Question: What is the assessed value of the property as noted in the document?
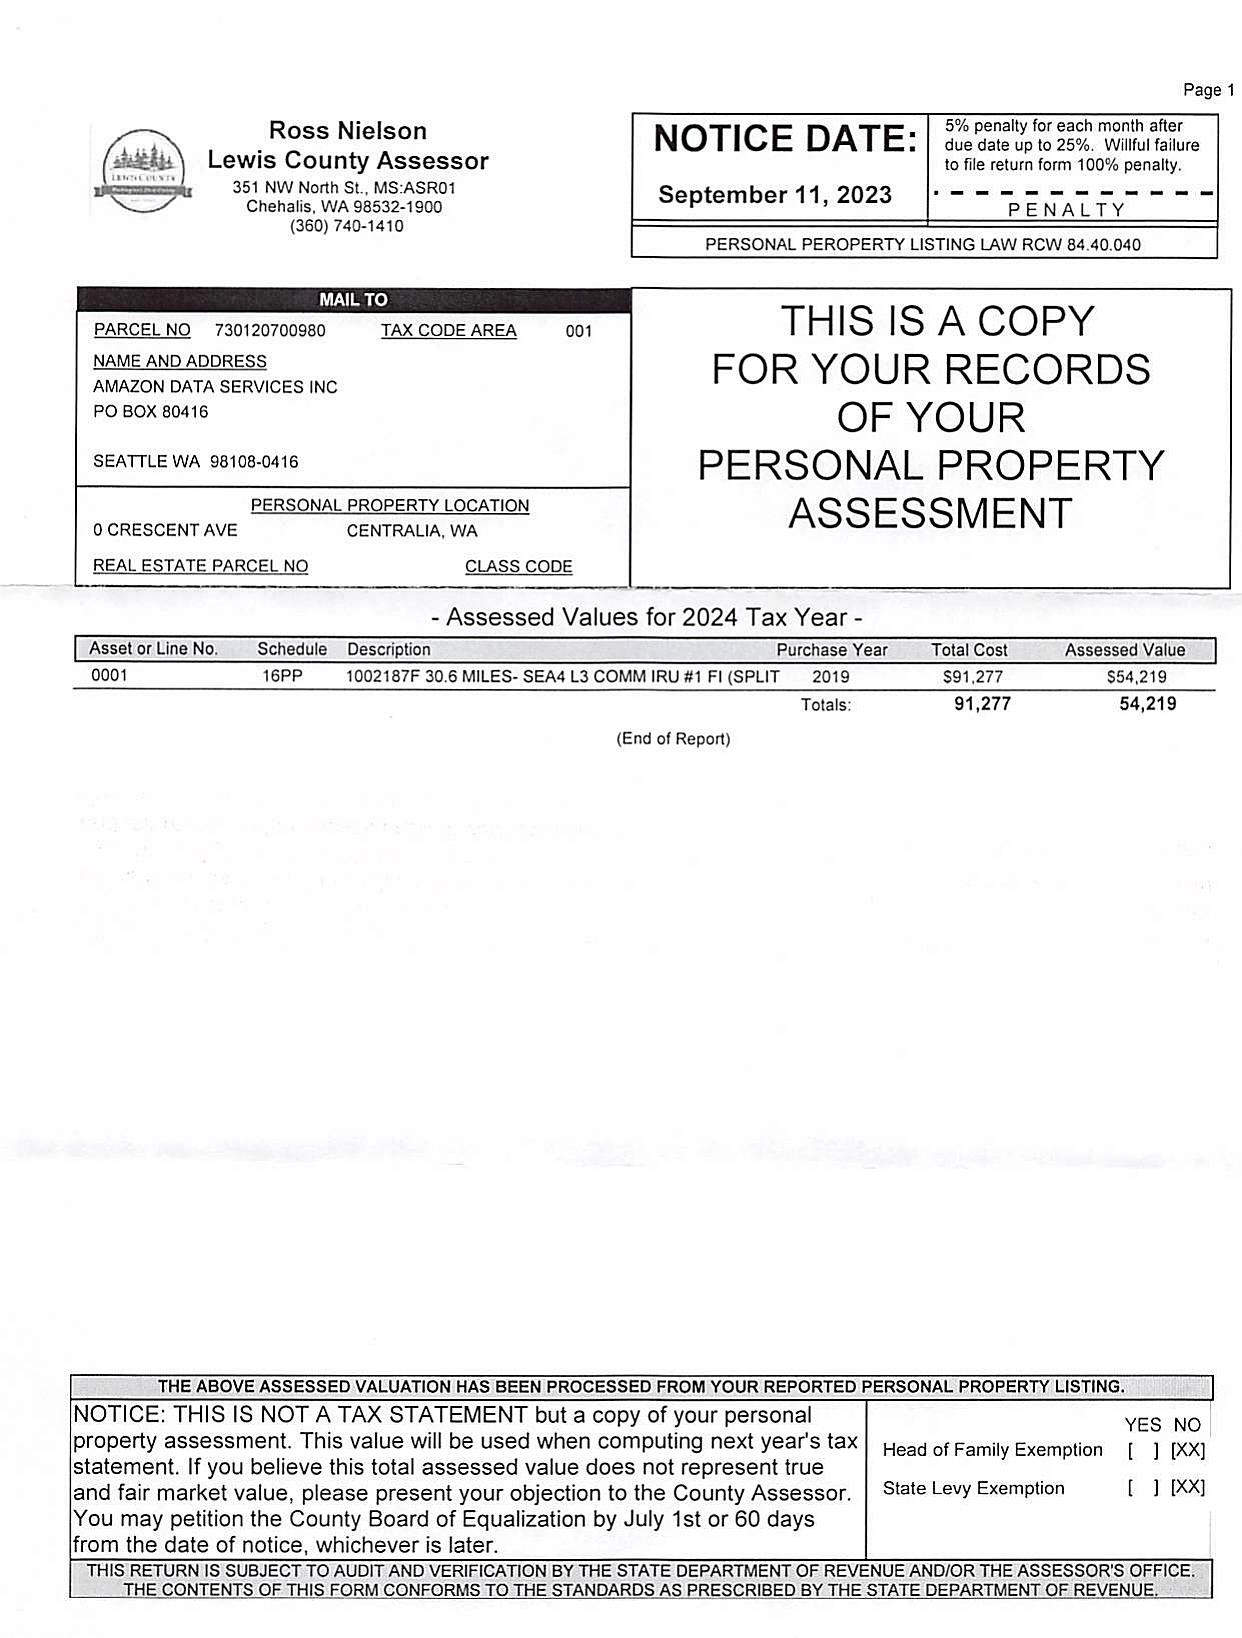
Answer: "$54,219 "